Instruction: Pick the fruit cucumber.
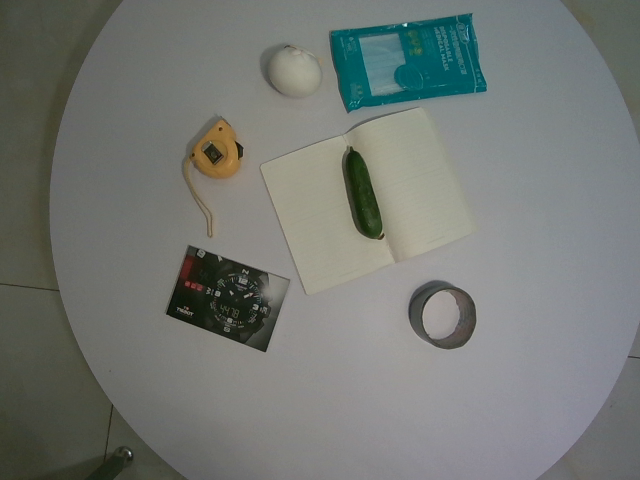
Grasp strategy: vertical